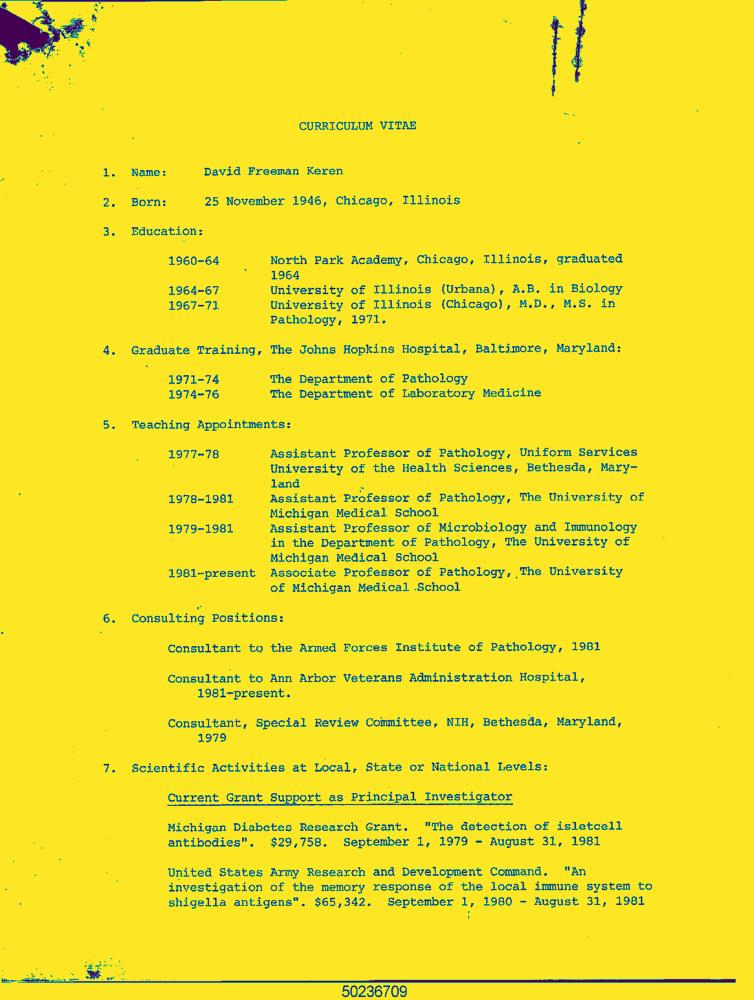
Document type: Resume-Doc